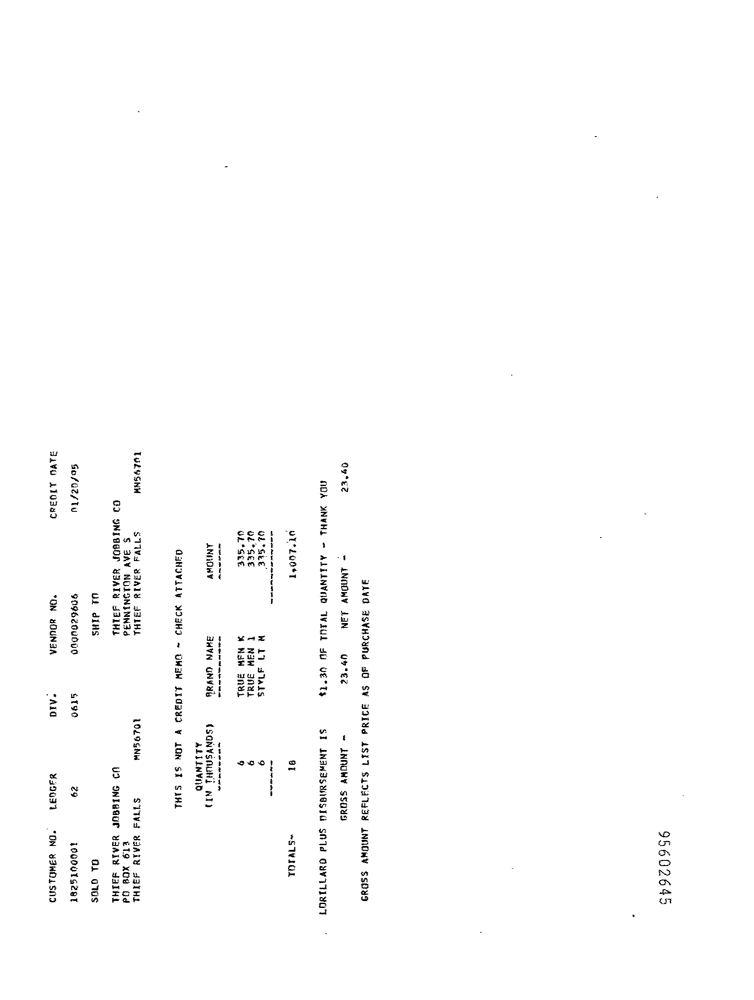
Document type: Invoice